Question: How is the property described in the document?
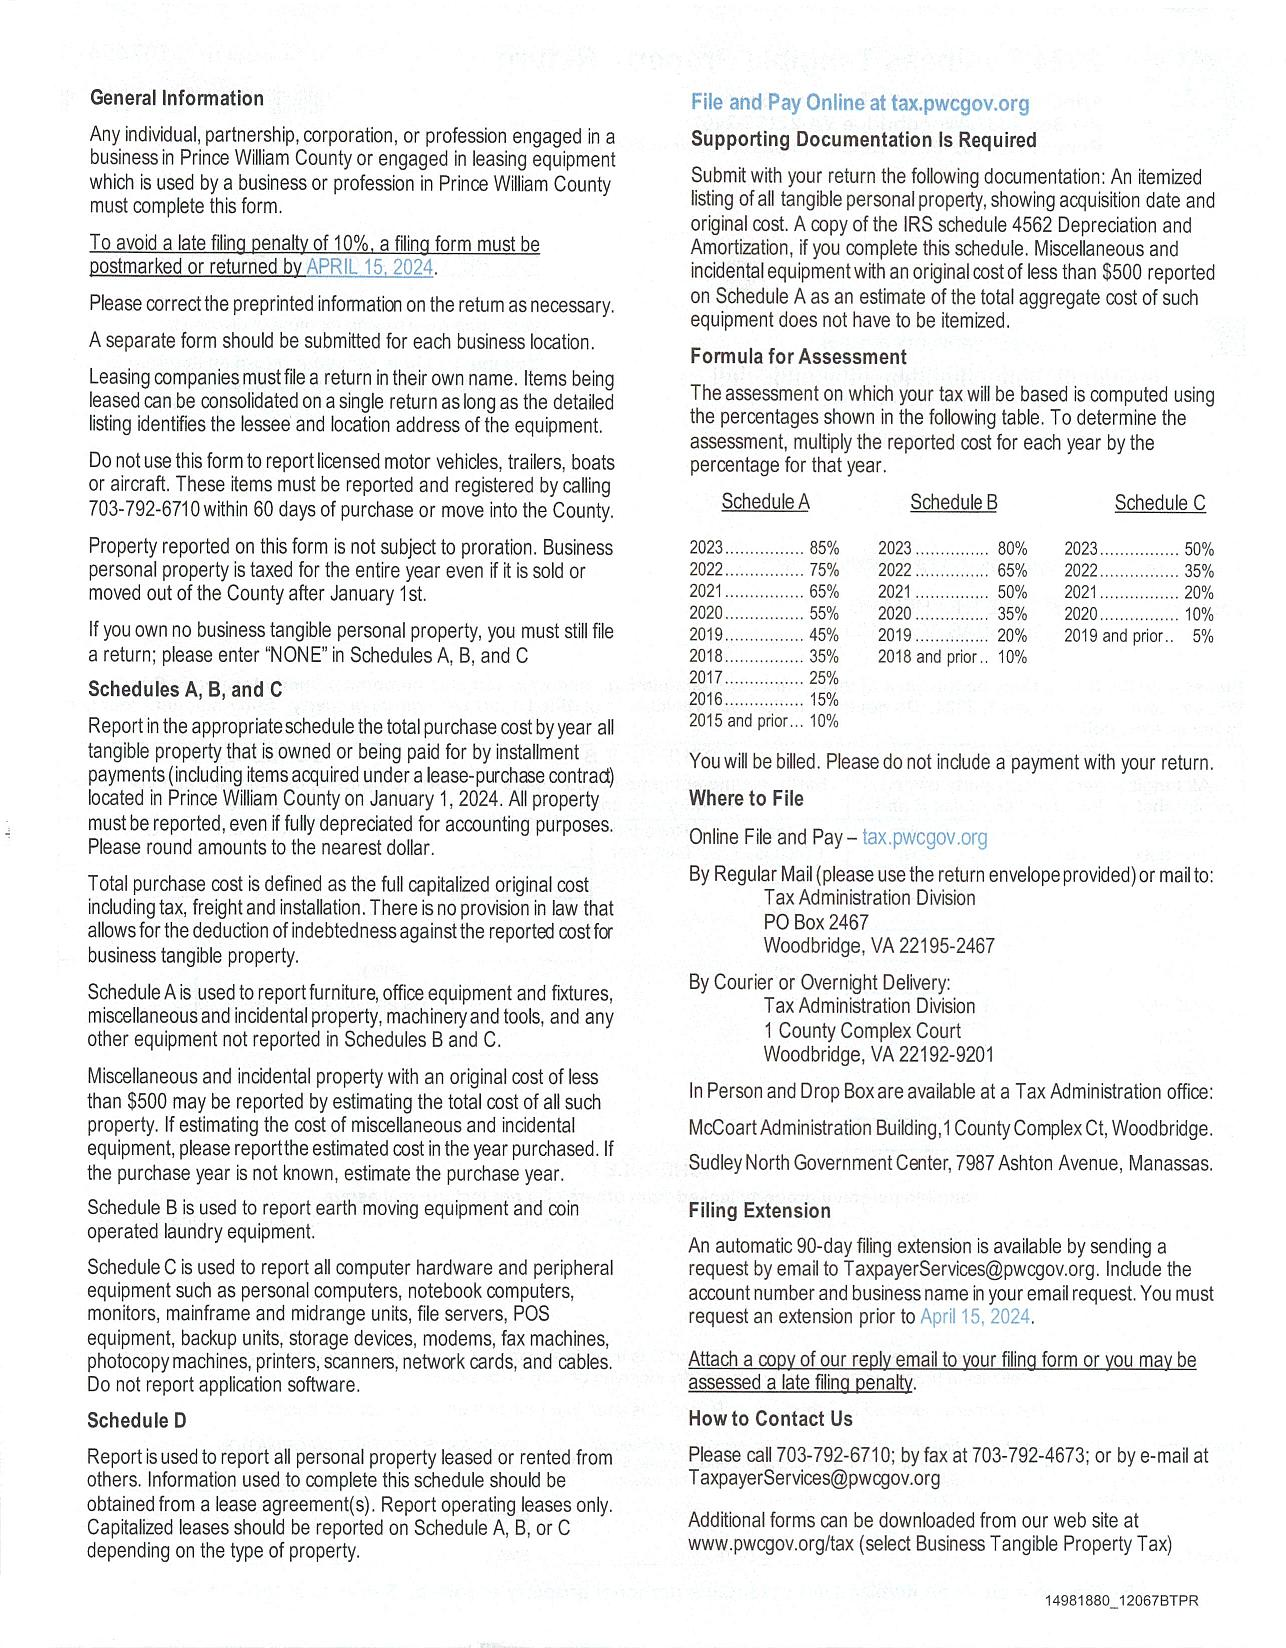
Answer: "Tangible personal property, including furniture, office equipment, computers, machinery, tools, etc."